Question: Which state is mentioned in the document?
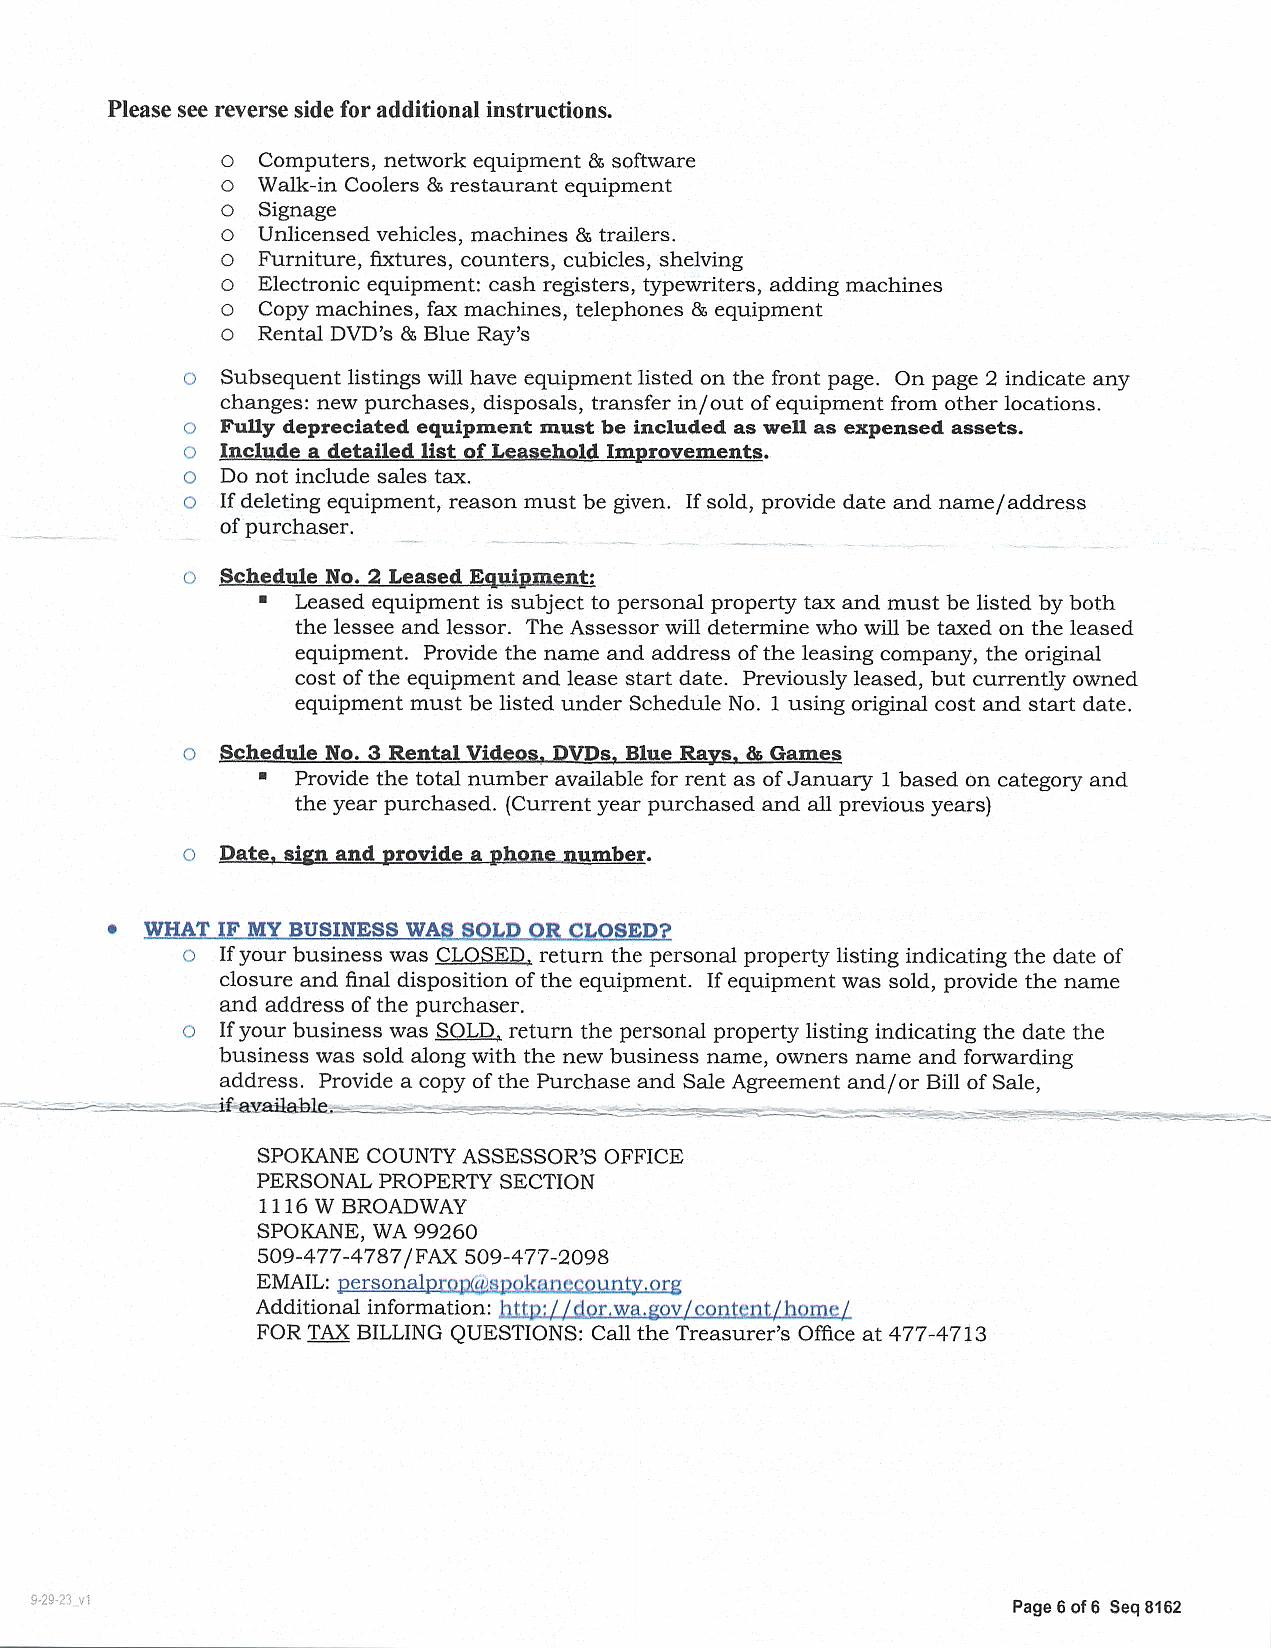
Answer: "WA"